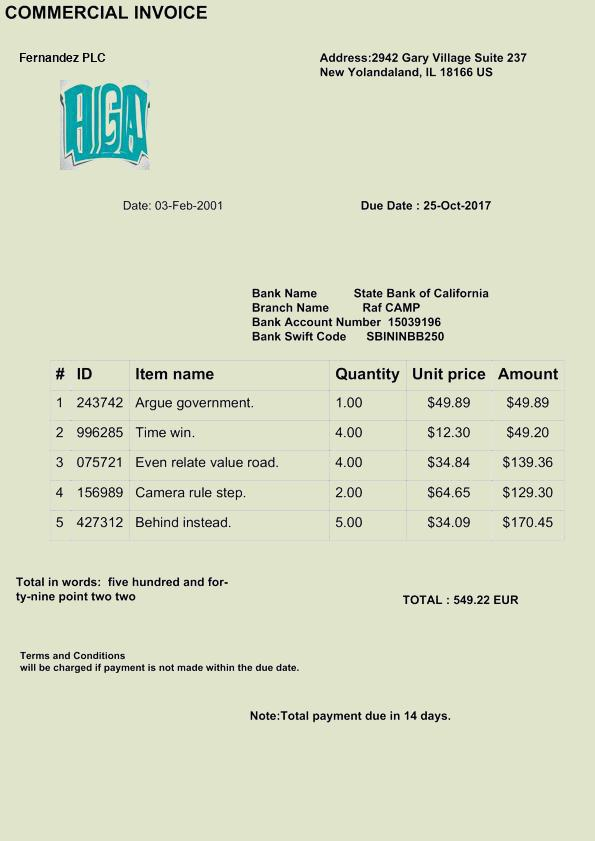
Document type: Invoice